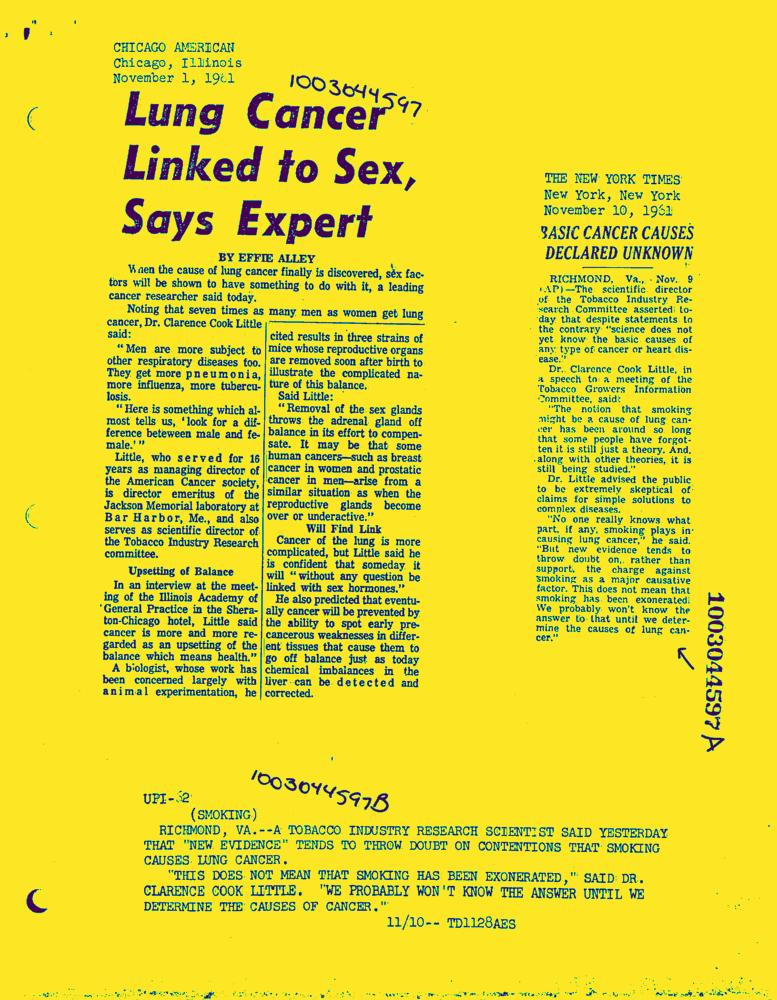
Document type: News-Article